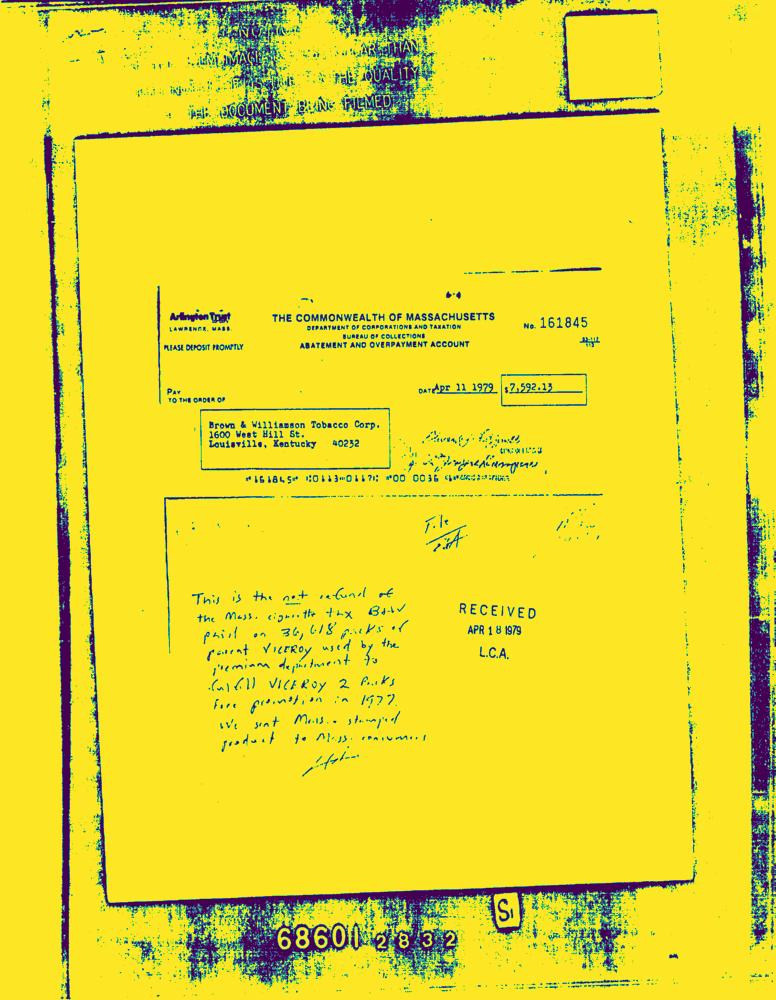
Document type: Invoice-Doc